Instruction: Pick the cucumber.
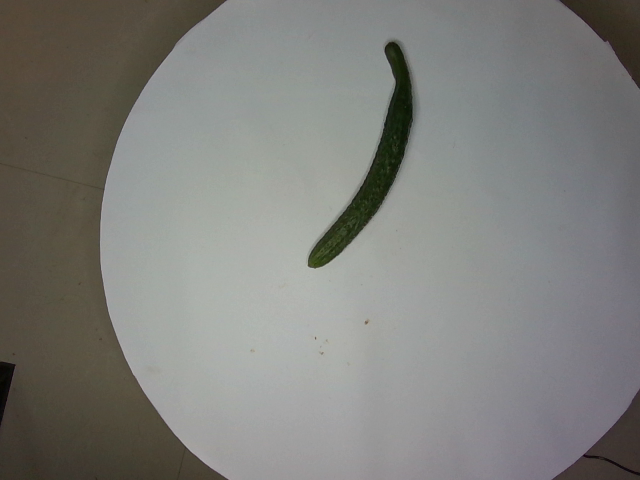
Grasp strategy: vertical